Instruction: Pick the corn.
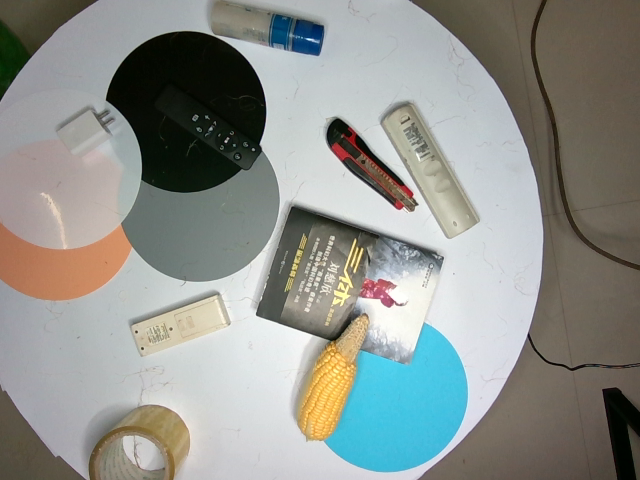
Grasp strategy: vertical